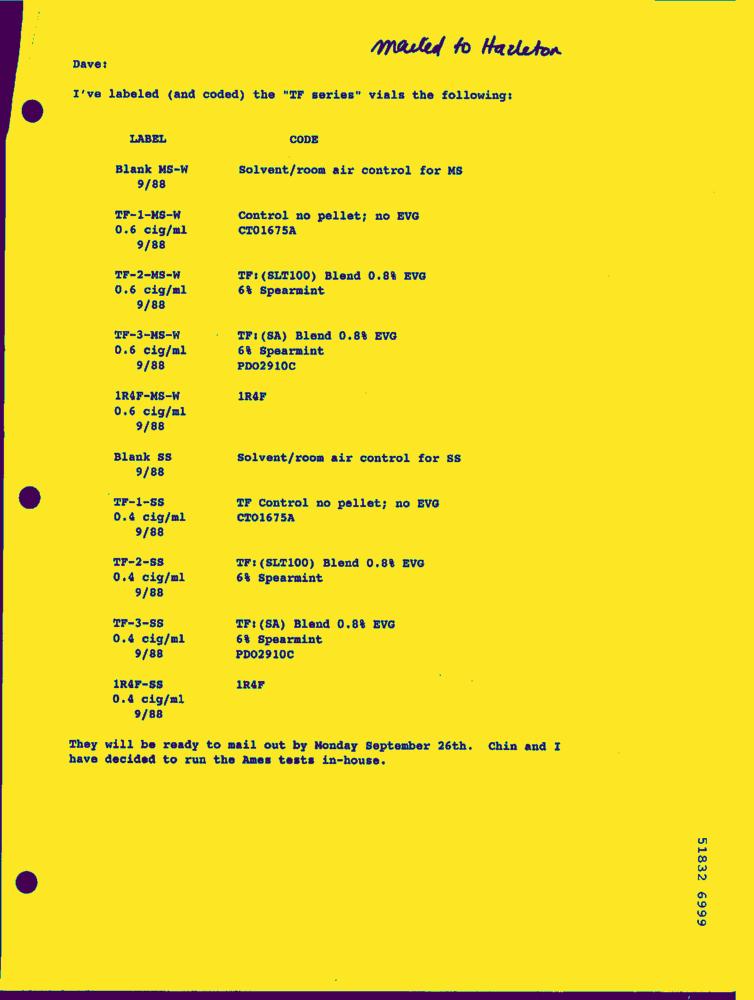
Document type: Letter-Doc